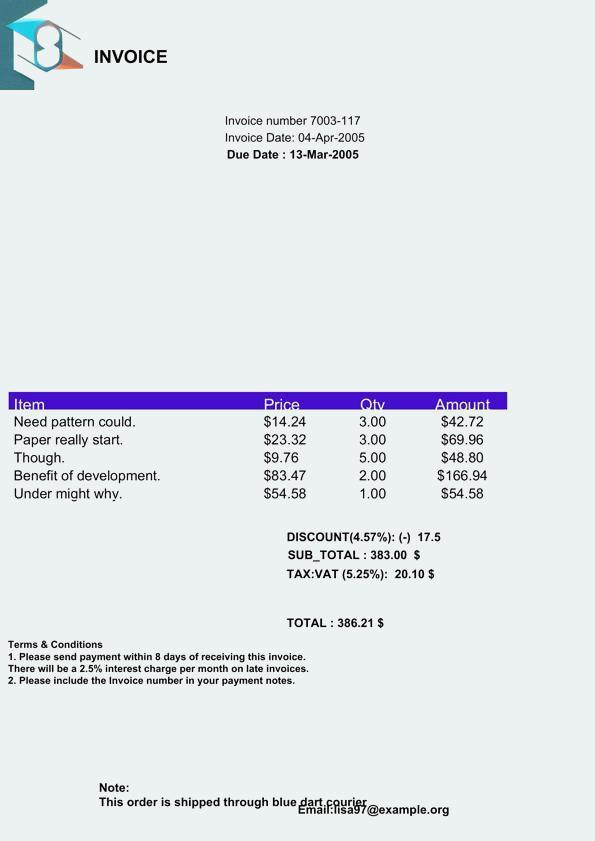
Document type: Invoice